Question: What might the diagnosis be?
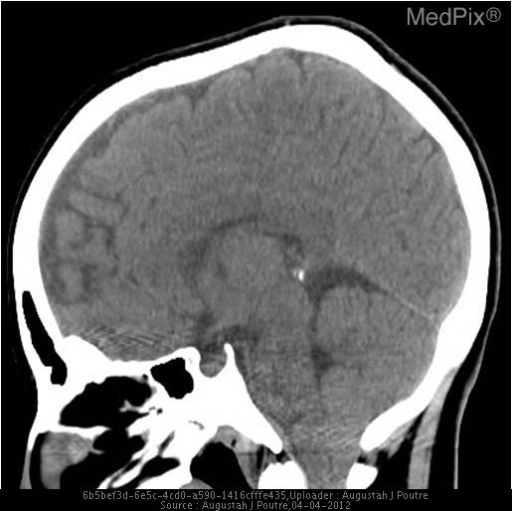
Answer: The possible diagnosis includes Cerebellar tonsillar herniation differential includes: space occupying lesions or mass effect within the posterior fossa and Chiarir II malformation.

Syrinx differential includes cord masses..